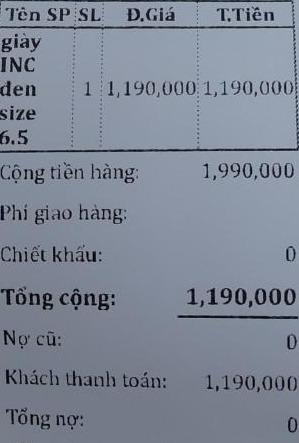
<table>
<tr>
<th>Tên SP</th>
<th>SL</th>
<th>Đ.Giá</th>
<th>T.Tiền</th>
</tr>
<tr>
<td>giày INC den size 6.5</td>
<td>1</td>
<td>1,190,000</td>
<td>1,190,000</td>
</tr>
</table>

Cộng tiền hàng: 1,990,000
Phí giao hàng:
Chiết khấu: 0
Tổng cộng: 1,190,000
Nợ cũ: 0
Khách thanh toán: 1,190,000
Tổng nợ: 0